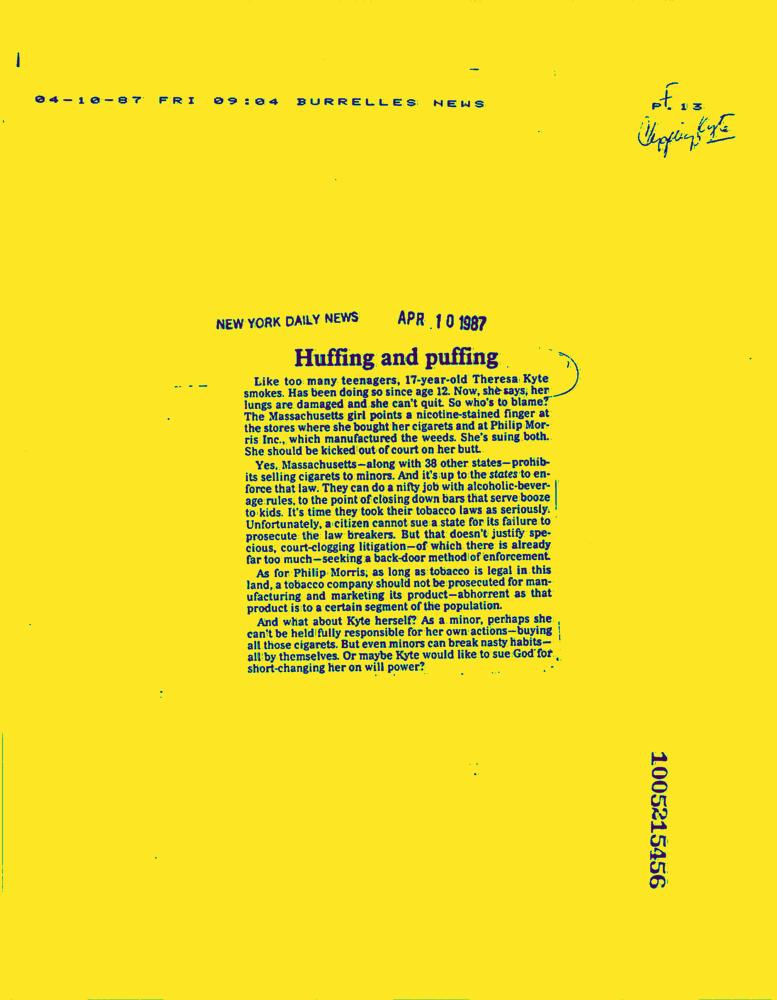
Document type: News-Article